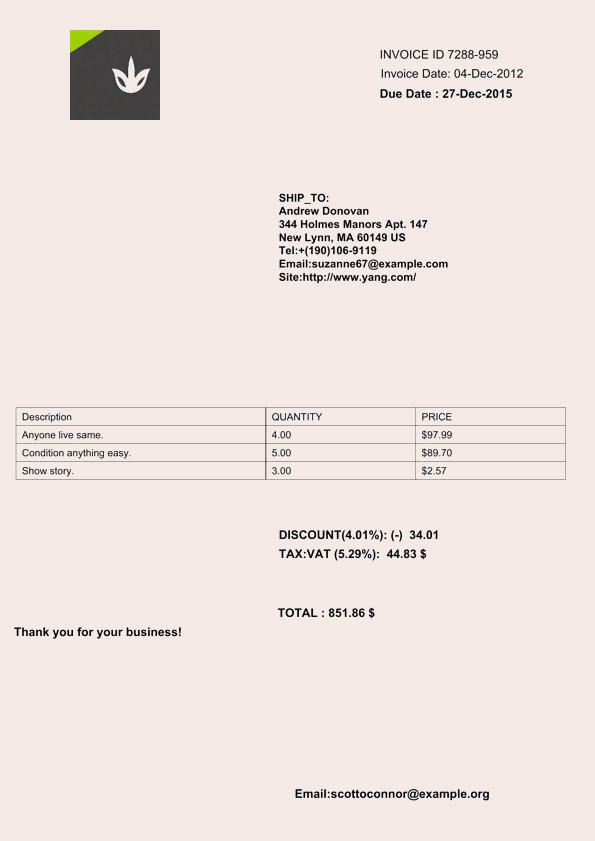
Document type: Invoice